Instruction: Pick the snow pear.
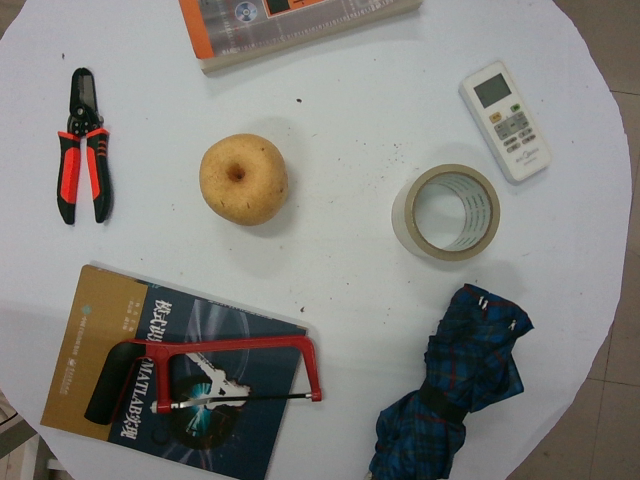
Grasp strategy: vertical